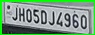
License plate number: JH 05DJ 4960